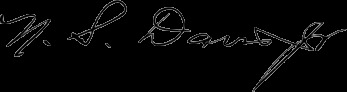
Signature of: nathan smith davis jr